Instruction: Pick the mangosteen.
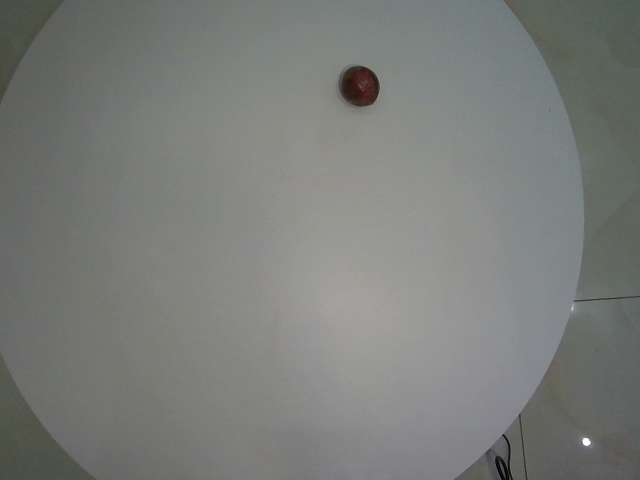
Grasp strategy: vertical